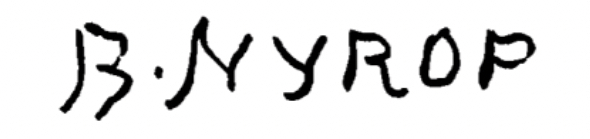
Signature of: børge nyrop